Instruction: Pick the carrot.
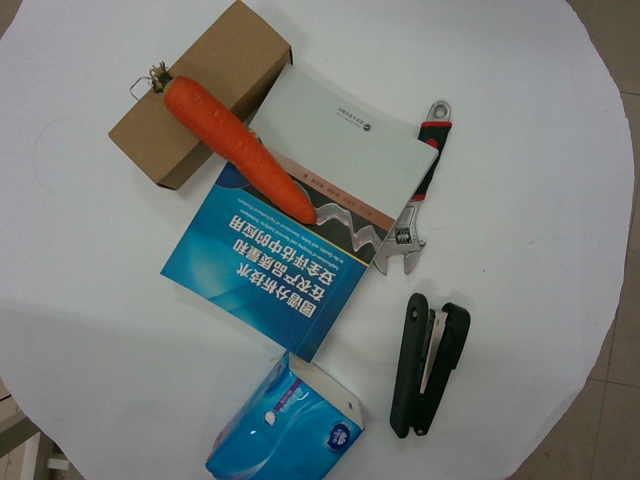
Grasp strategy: vertical